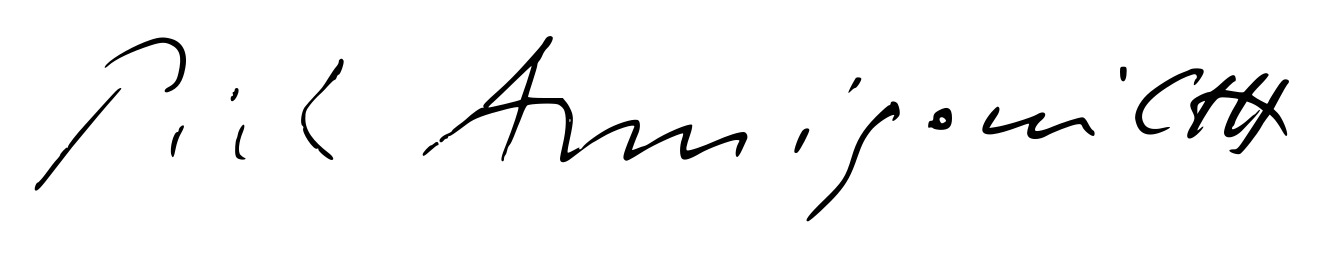
Signature of: pietro annigoni